Question: What is the main concern?
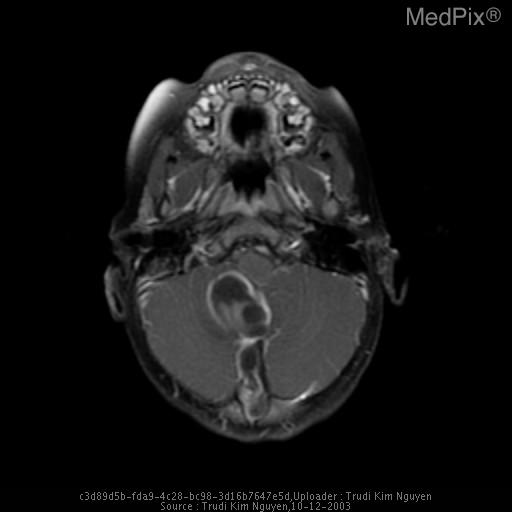
Answer: The findings suggest Contrast head CT is significant for a multiloculated cystic posterior fossa midline mass that is adjacent to the torcula with a portion extending into the occipital calvarium. This mass is low in density with HU measuring 17. There is rim enhancement with several internal septations. There is distortion of the 4th. ventricle with associated dilatation of the temporal horns.  Bone windows demonstrate smooth calvarial remodeling of the occiput with a small focal dehiscence within the bone that may represent a sinus tract. The overlying skin is unremarkable.

Brain MRI again demonstrates this intra- extraaxial posterior fossa mass with homogeneous increased T2 , decreased T1 signal. DWI demonstrates marked restricted diffusion which darkens on the ADC map suggesting an abscess, epidermoid,dermoid or other process with restricted diffusion. Mass effect with hydrocephalus is again demonstated. Findings are consistent with a multiloculated intra and extraaxial posterior fossa mass most consistent with cerebritis/abscess. Given the bony remodeling and midline location, findings are most consistent with a congenital process such as dermoid which has become secondarily infected.. Peripheral rim enhancement.. The patient might have a history of 21 month old male with high fever, mental status changes and possible seizure..